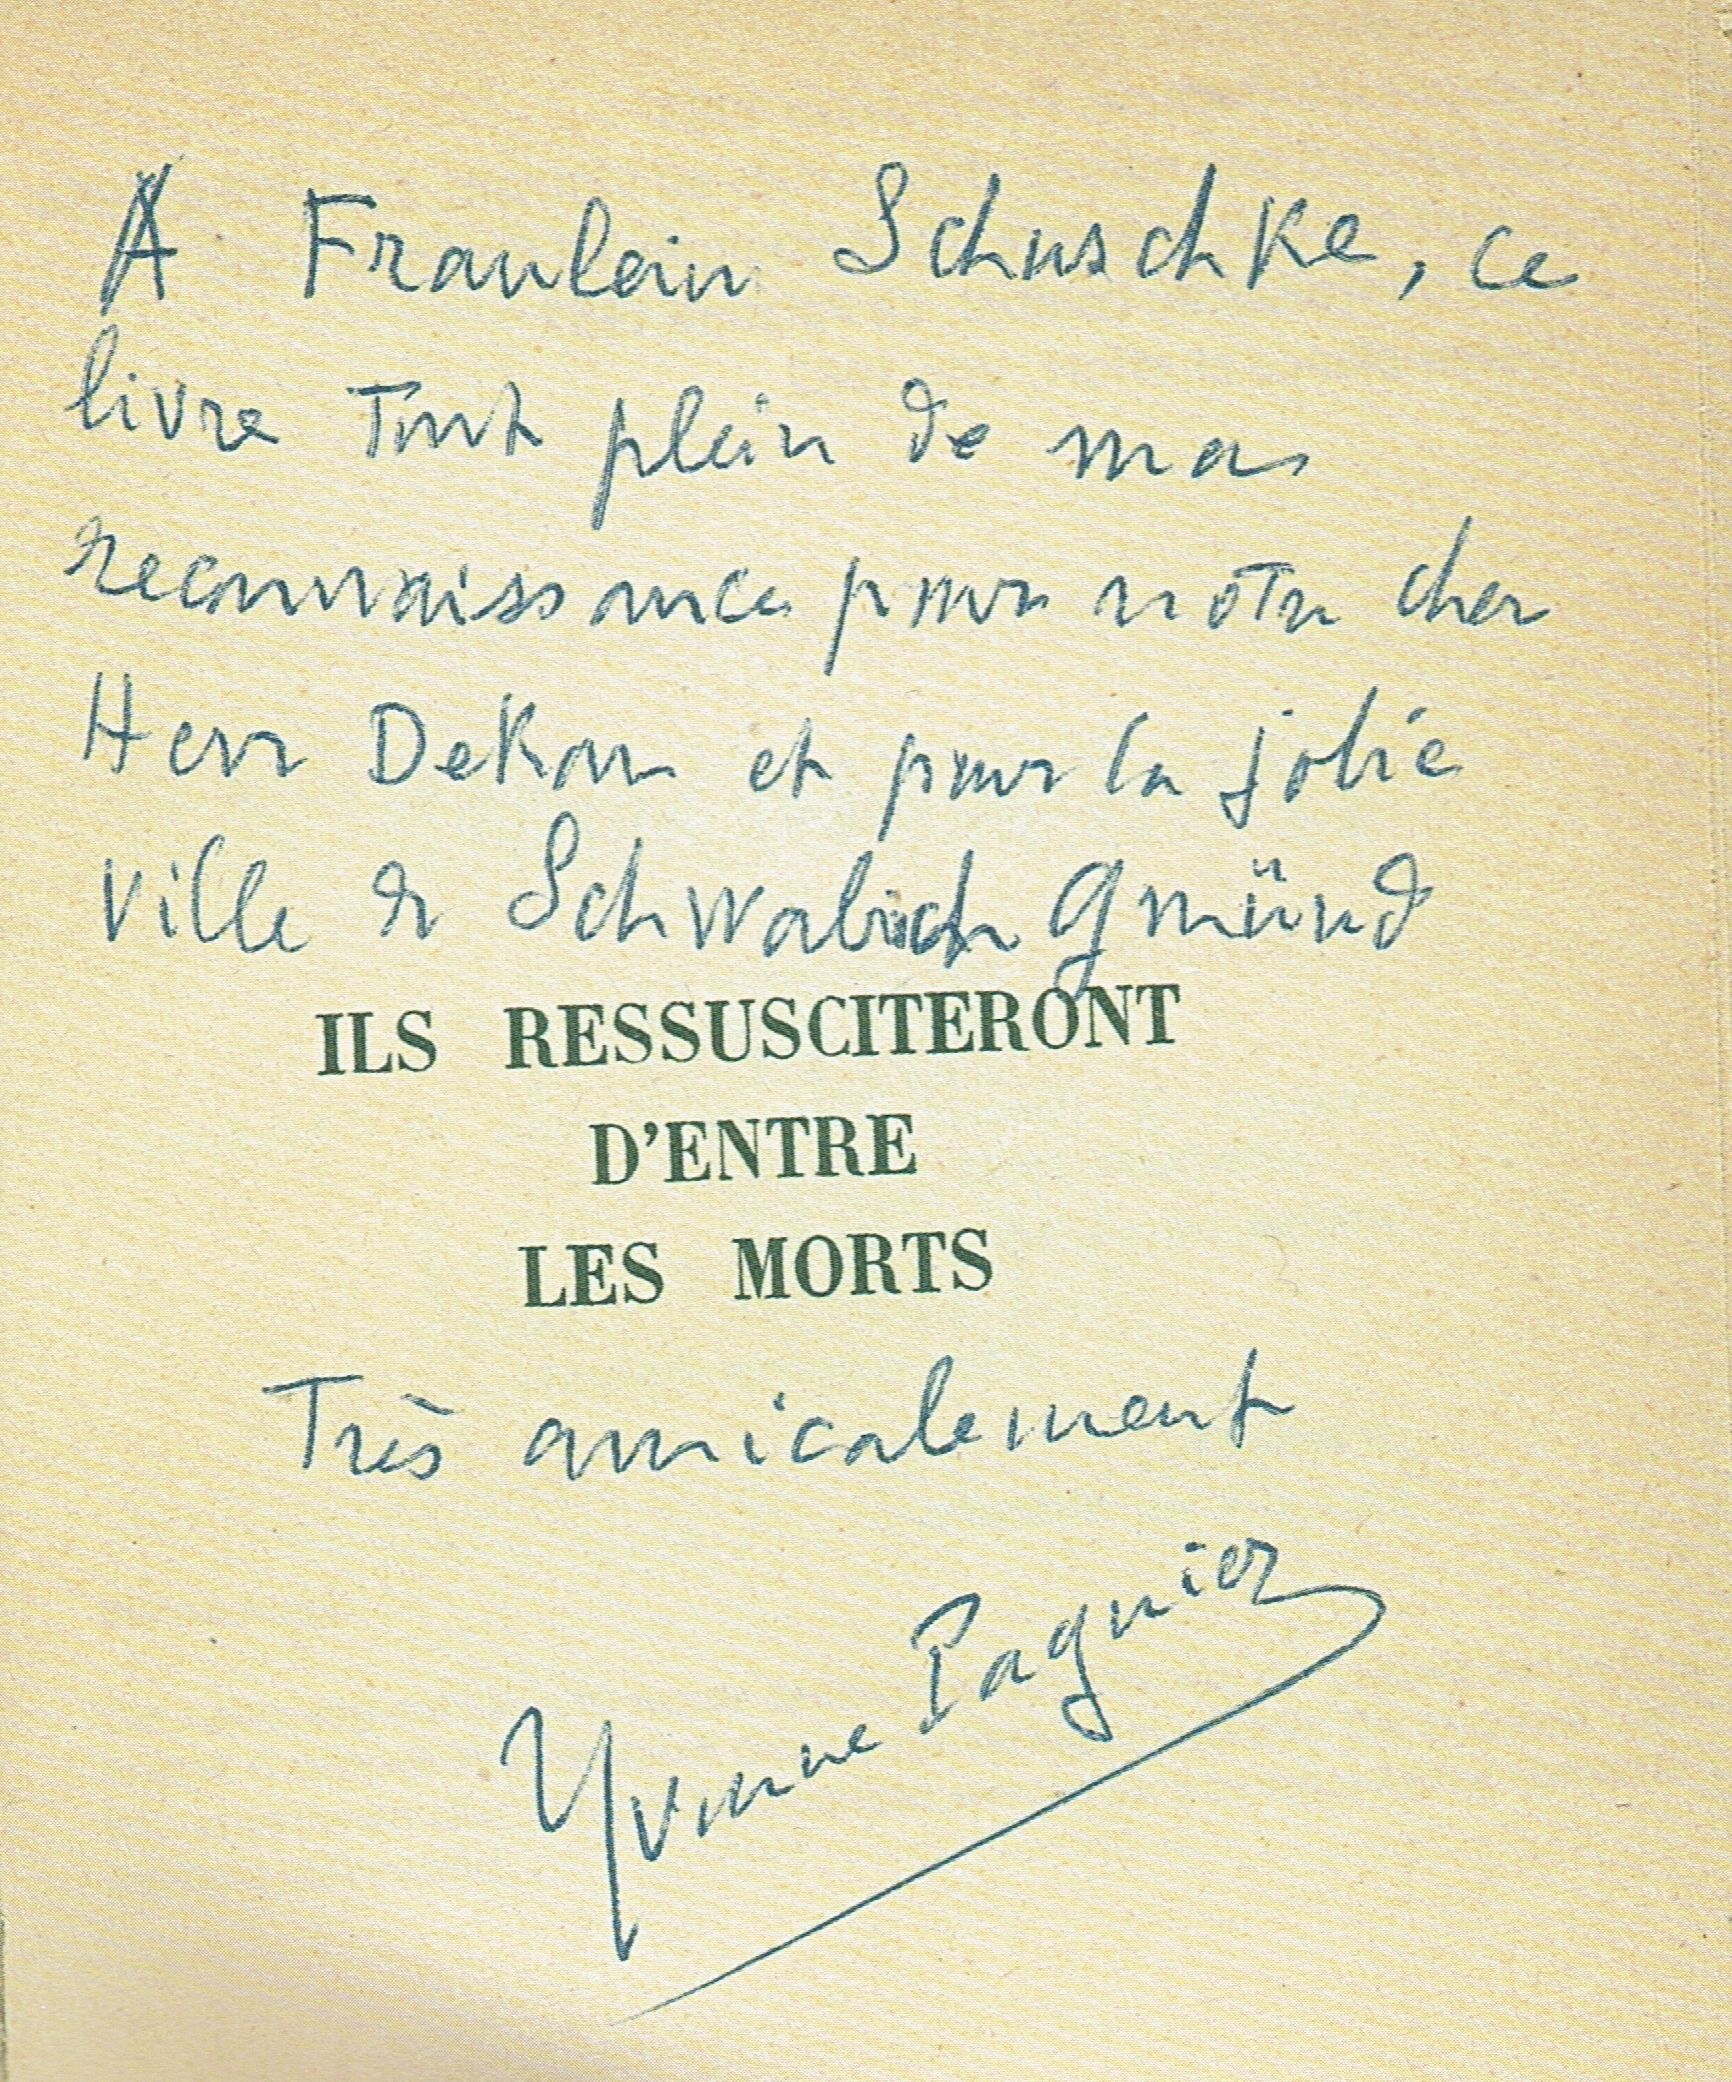
Signature of: yvonne pagniez